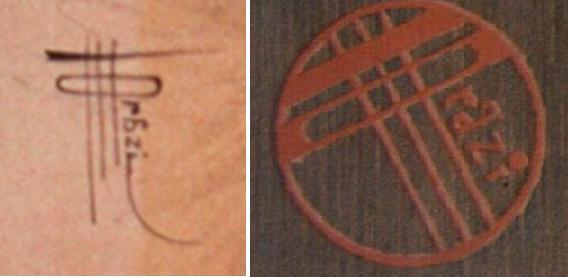
Signature of: q1455738